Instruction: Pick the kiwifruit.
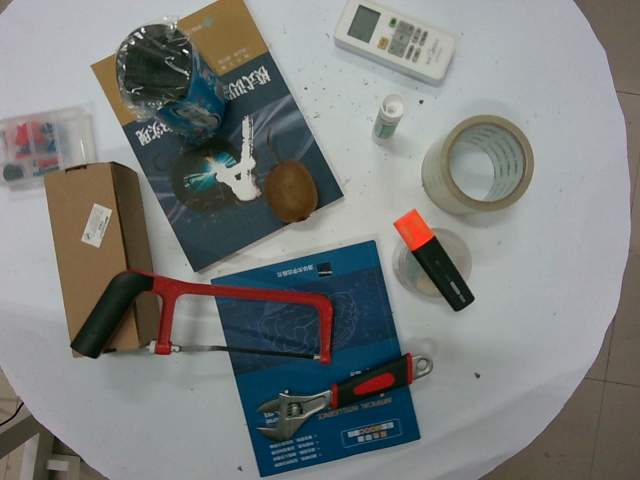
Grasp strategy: vertical